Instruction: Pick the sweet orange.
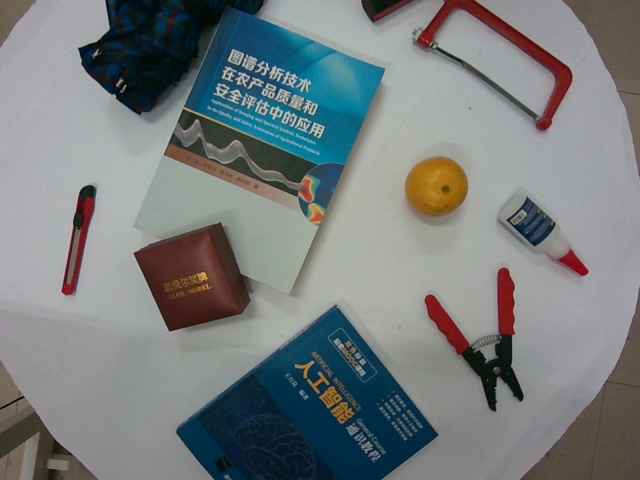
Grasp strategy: vertical